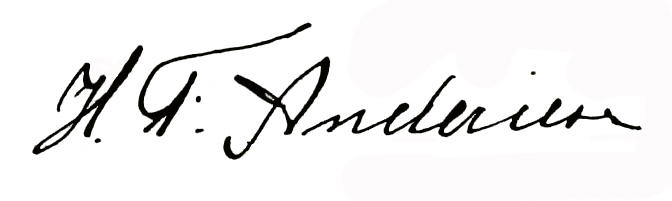
Signature of: henk anderiesen